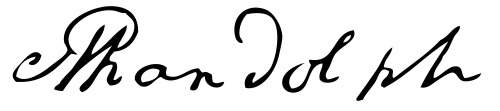
Signature of: martha jefferson randolph